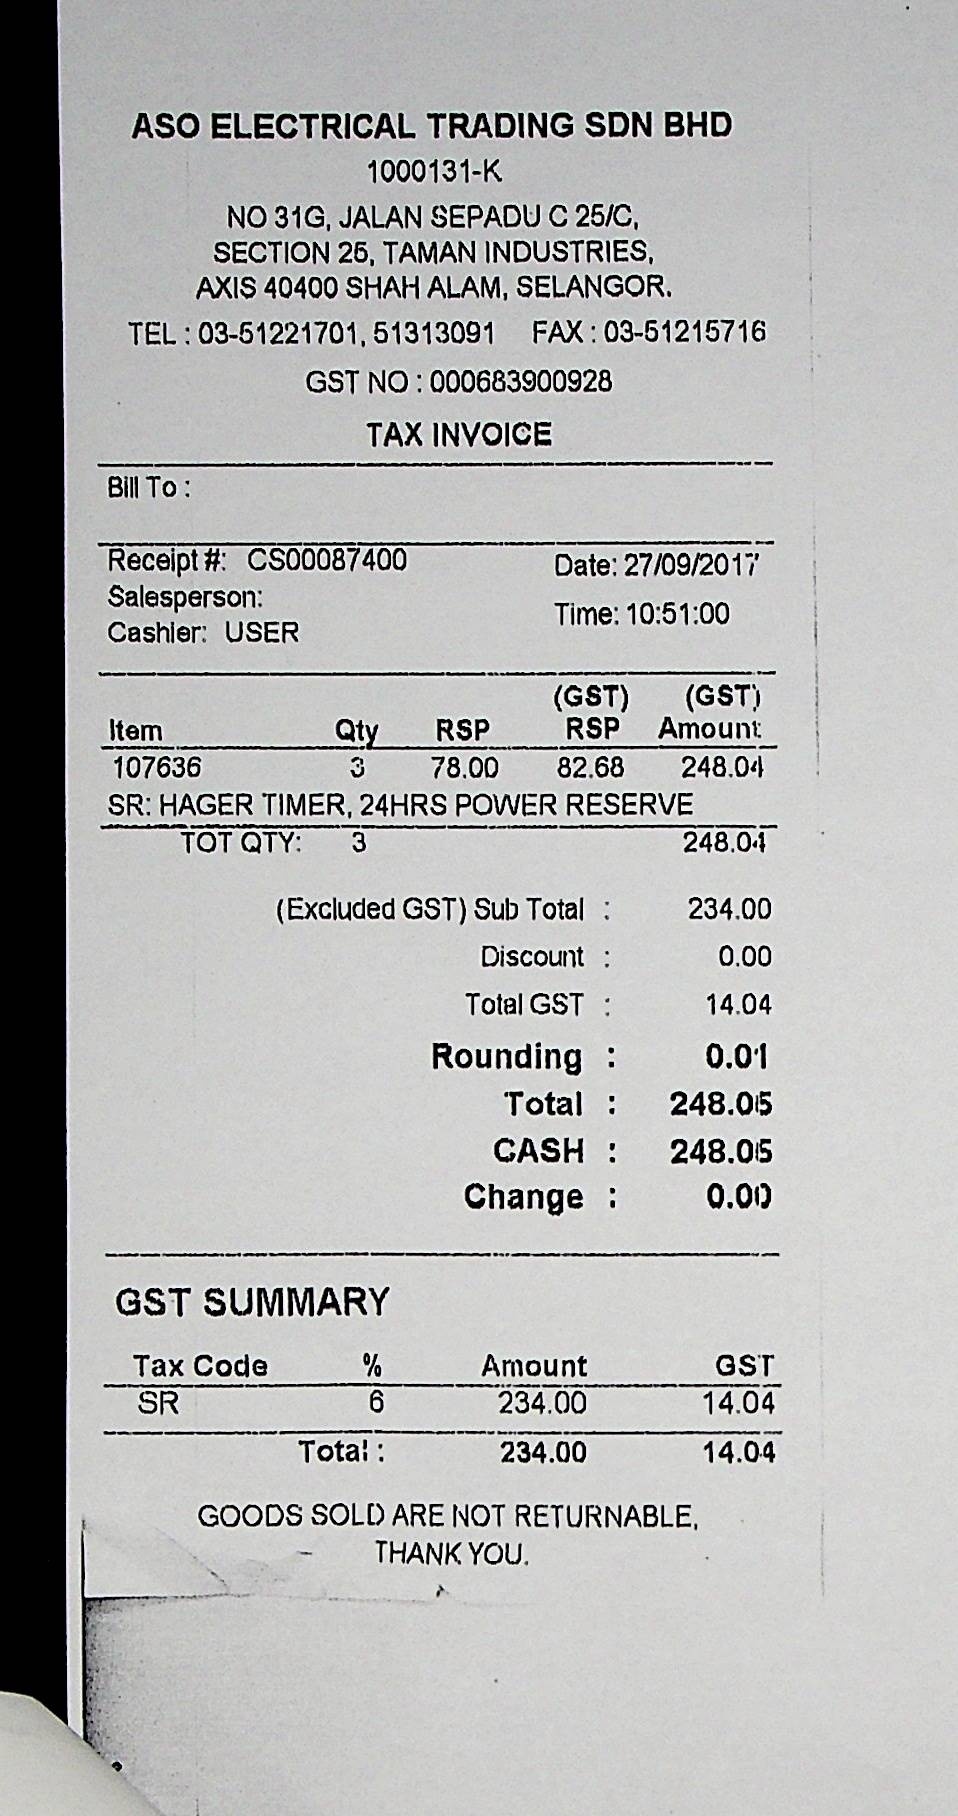
ASO ELECTRICAL TRADING SDN BHD
1000131-K
NO 31G, JALAN SEPADU C 25/C,
SECTION 25, TAMAN INDUSTRIES,
AXIS 40400 SHAH ALAM, SELANGOR.
TEL:03-51221701, 51313091
GST NO : 000683900928
TAX INVOICE
BILL TO:
RECEIPT #:
DATE: 27/09/2017
SALESPERSON:
TIME: 10:51:00
CASHIER: USER
(GST)
(GST)
ITEM
QTY
RSP
RSP
AMOUNT
107636
3
78.00
82.68
248.04
SR: HAGER TIMER, 24HRS POWER RESERVE
TOT QTY:
3
248.04
(EXCLUDED GST) SUB TOTAL :
234.00
DISCOUNT :
0.00
TOTAL GST :
14.04
ROUNDING :
0.01
TOTAL :
CASH :
CHANGE :
0.00
GST SUMMARY
TAX CODE
%
AMOUNT
GST
SR
6
234.00
14.04
TOTAL :
234.00
14.04
GOODS SOLD ARE NOT RETURNABLE,
THANK YOU.
248.05
248.05
FAX: 03-51215716
CS00087400